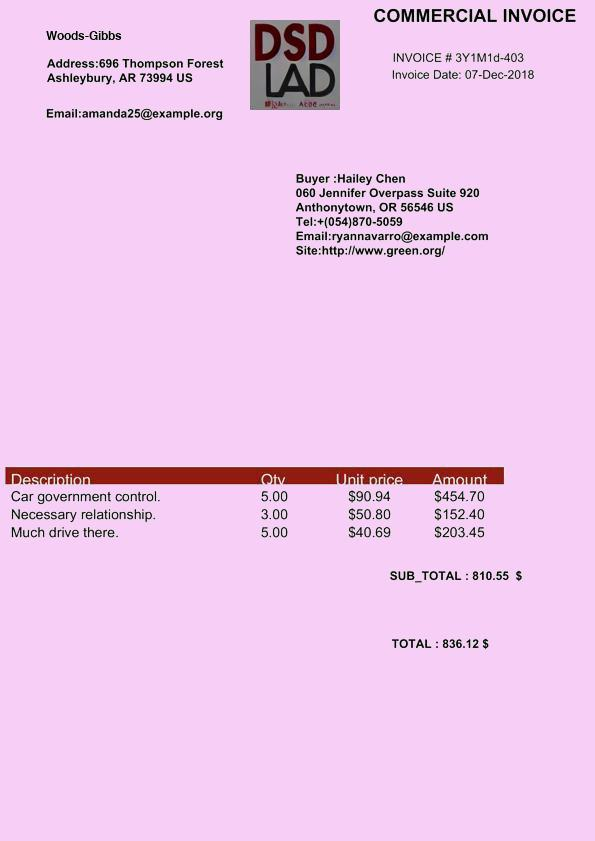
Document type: Invoice